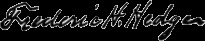
Signature of: frederic henry hedge